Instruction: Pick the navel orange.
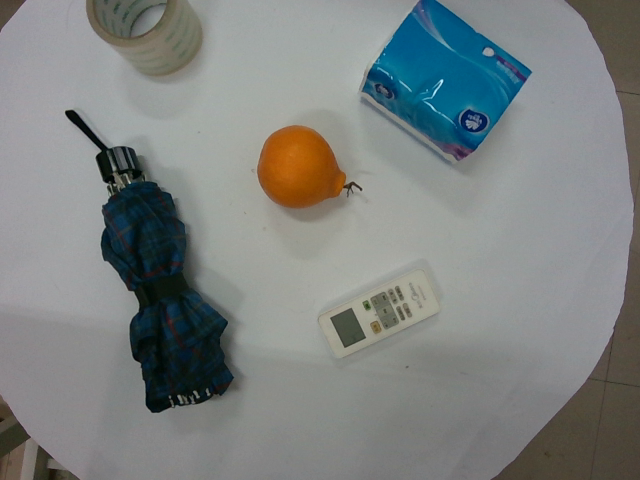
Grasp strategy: vertical